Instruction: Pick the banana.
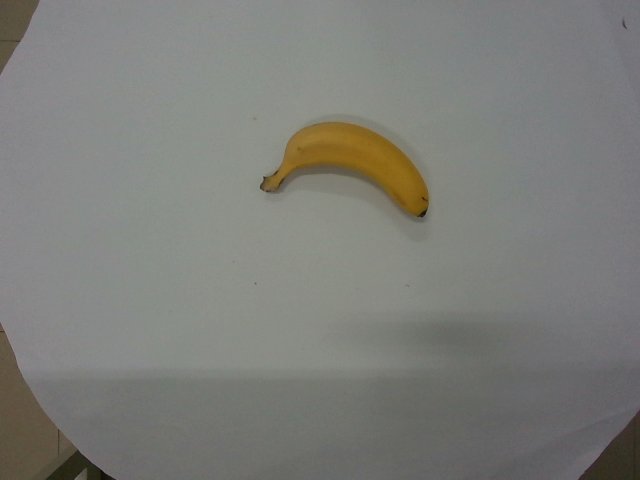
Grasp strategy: vertical